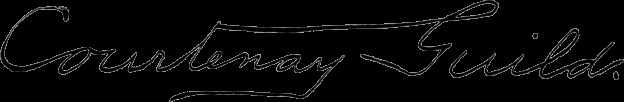
Signature of: courtenay guild